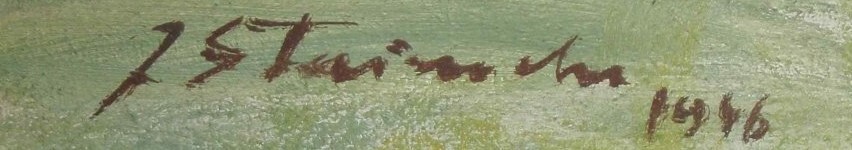
Signature of: josef štainochr